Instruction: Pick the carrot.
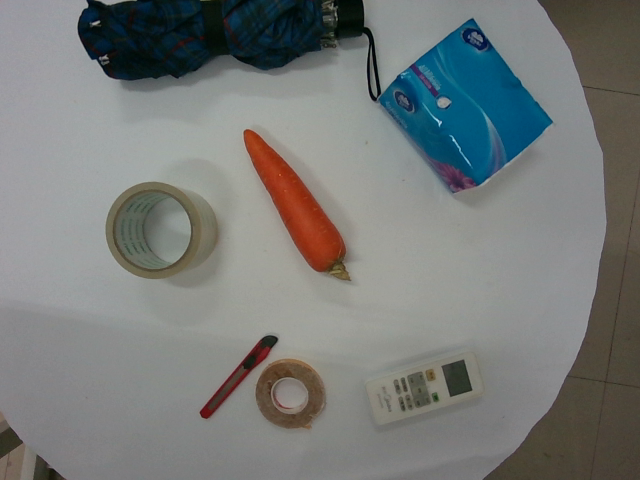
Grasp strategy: vertical